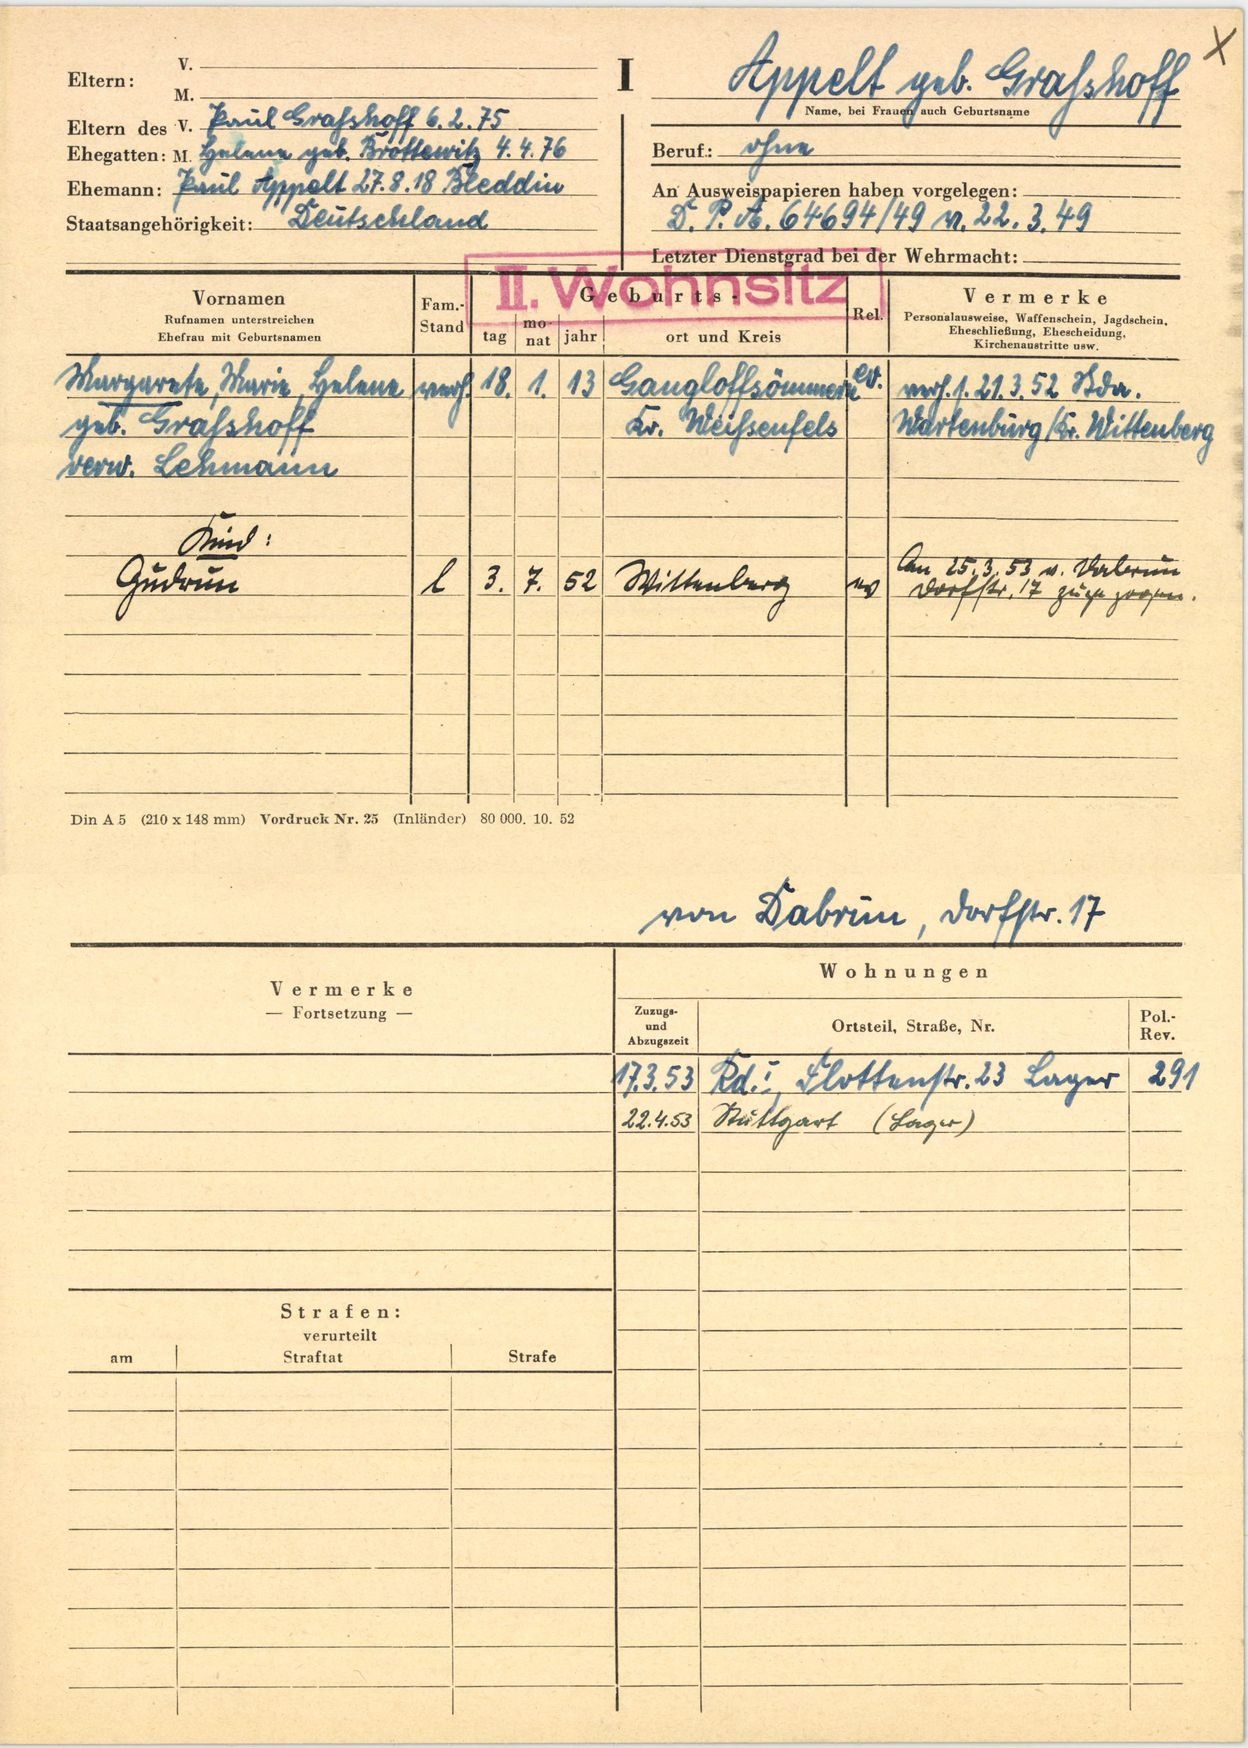
Appelt geb. Grasshoff